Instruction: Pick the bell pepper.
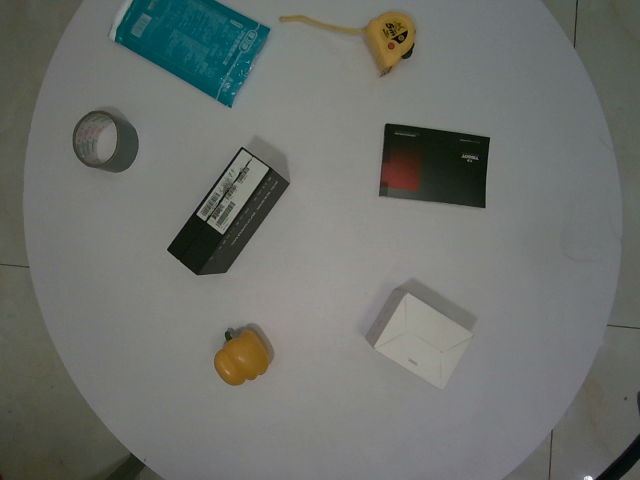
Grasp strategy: vertical